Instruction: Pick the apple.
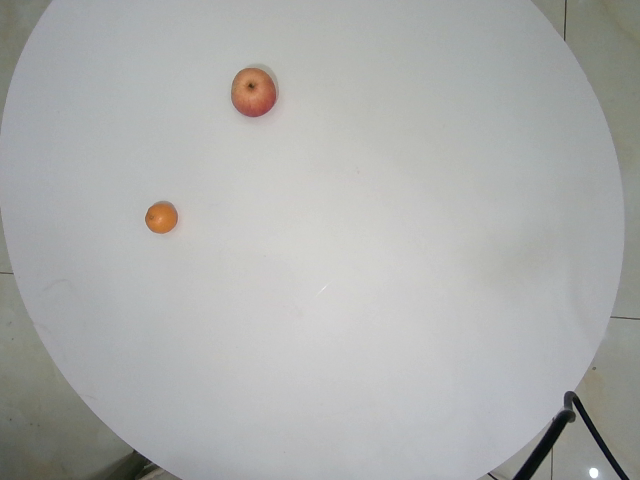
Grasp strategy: vertical